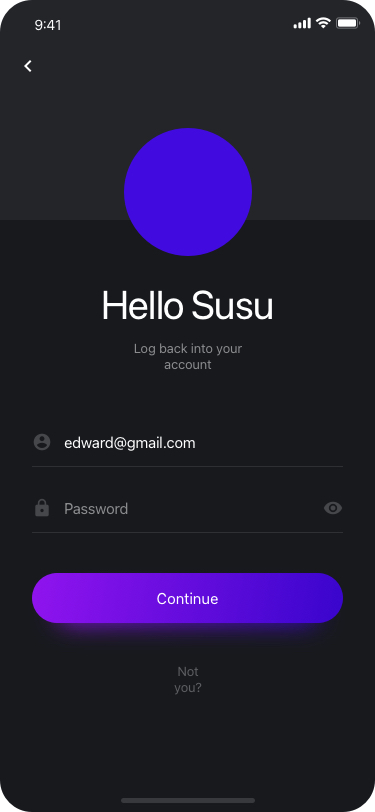
Text in this UI design:
Hello Susu
Continue
Not you?
Password
edward@gmail.com
Log back into your account